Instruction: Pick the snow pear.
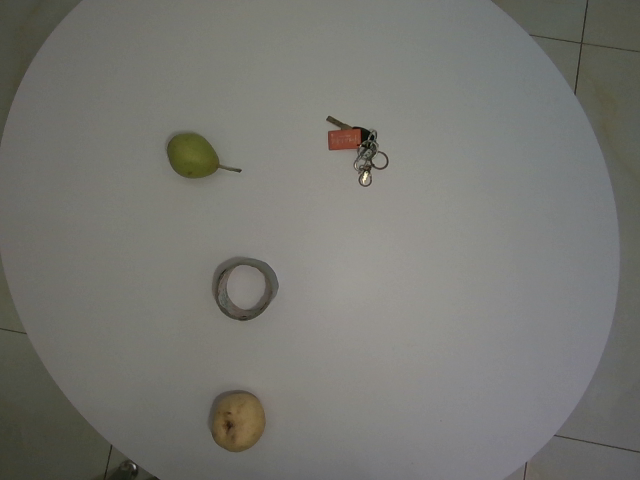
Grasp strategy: vertical